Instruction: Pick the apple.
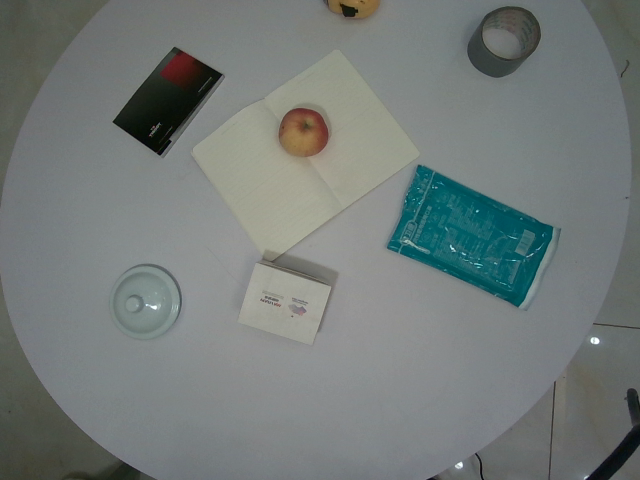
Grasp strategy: vertical